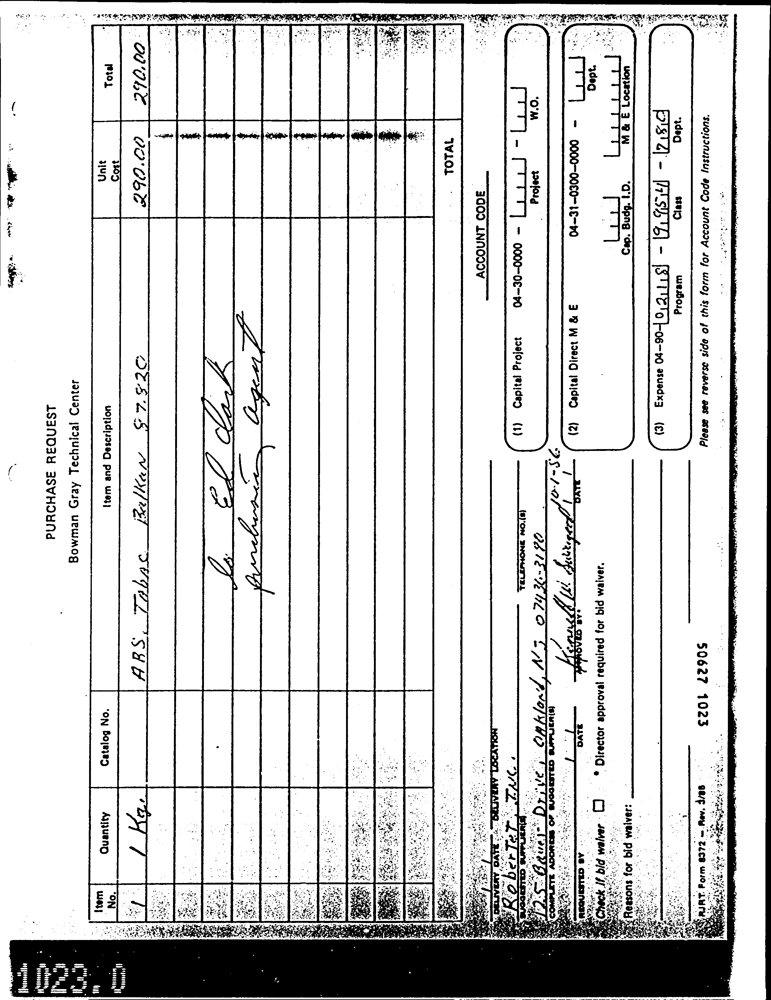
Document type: Invoice